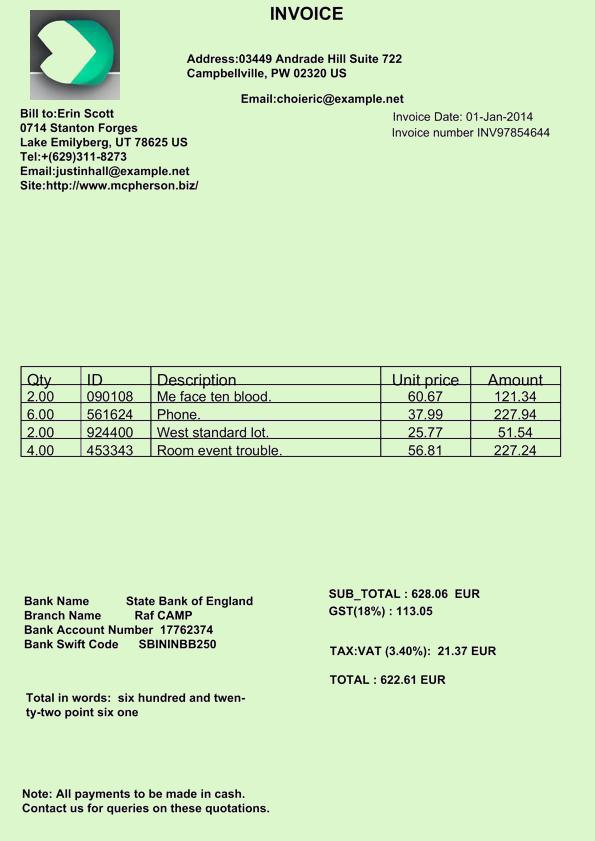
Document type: Invoice